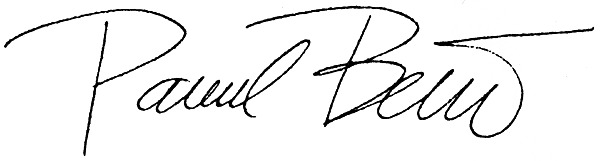
Signature of: pavel bém